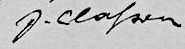
Signature of: johannes classen